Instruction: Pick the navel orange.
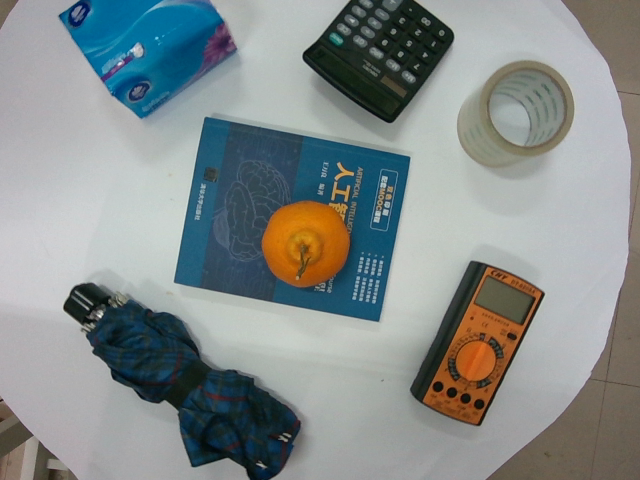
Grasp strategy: vertical